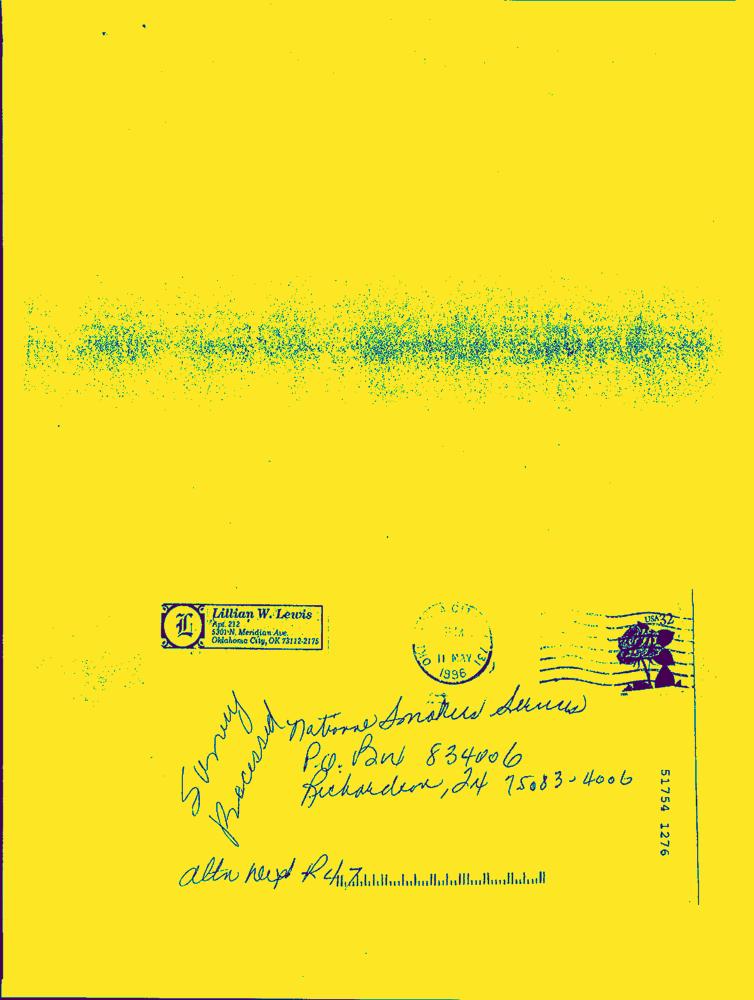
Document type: Hand-Written